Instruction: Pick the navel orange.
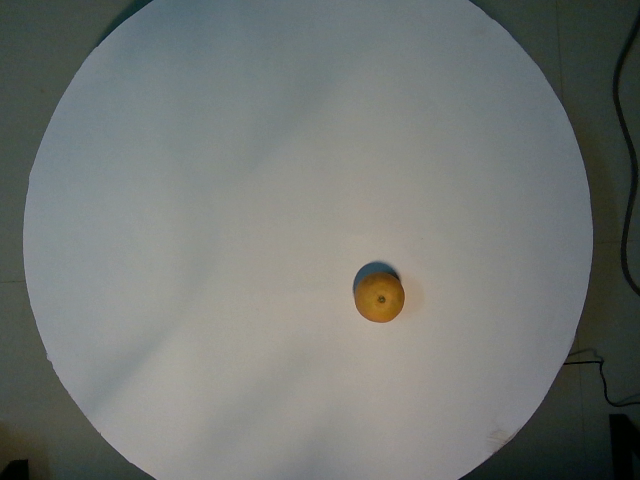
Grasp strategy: vertical